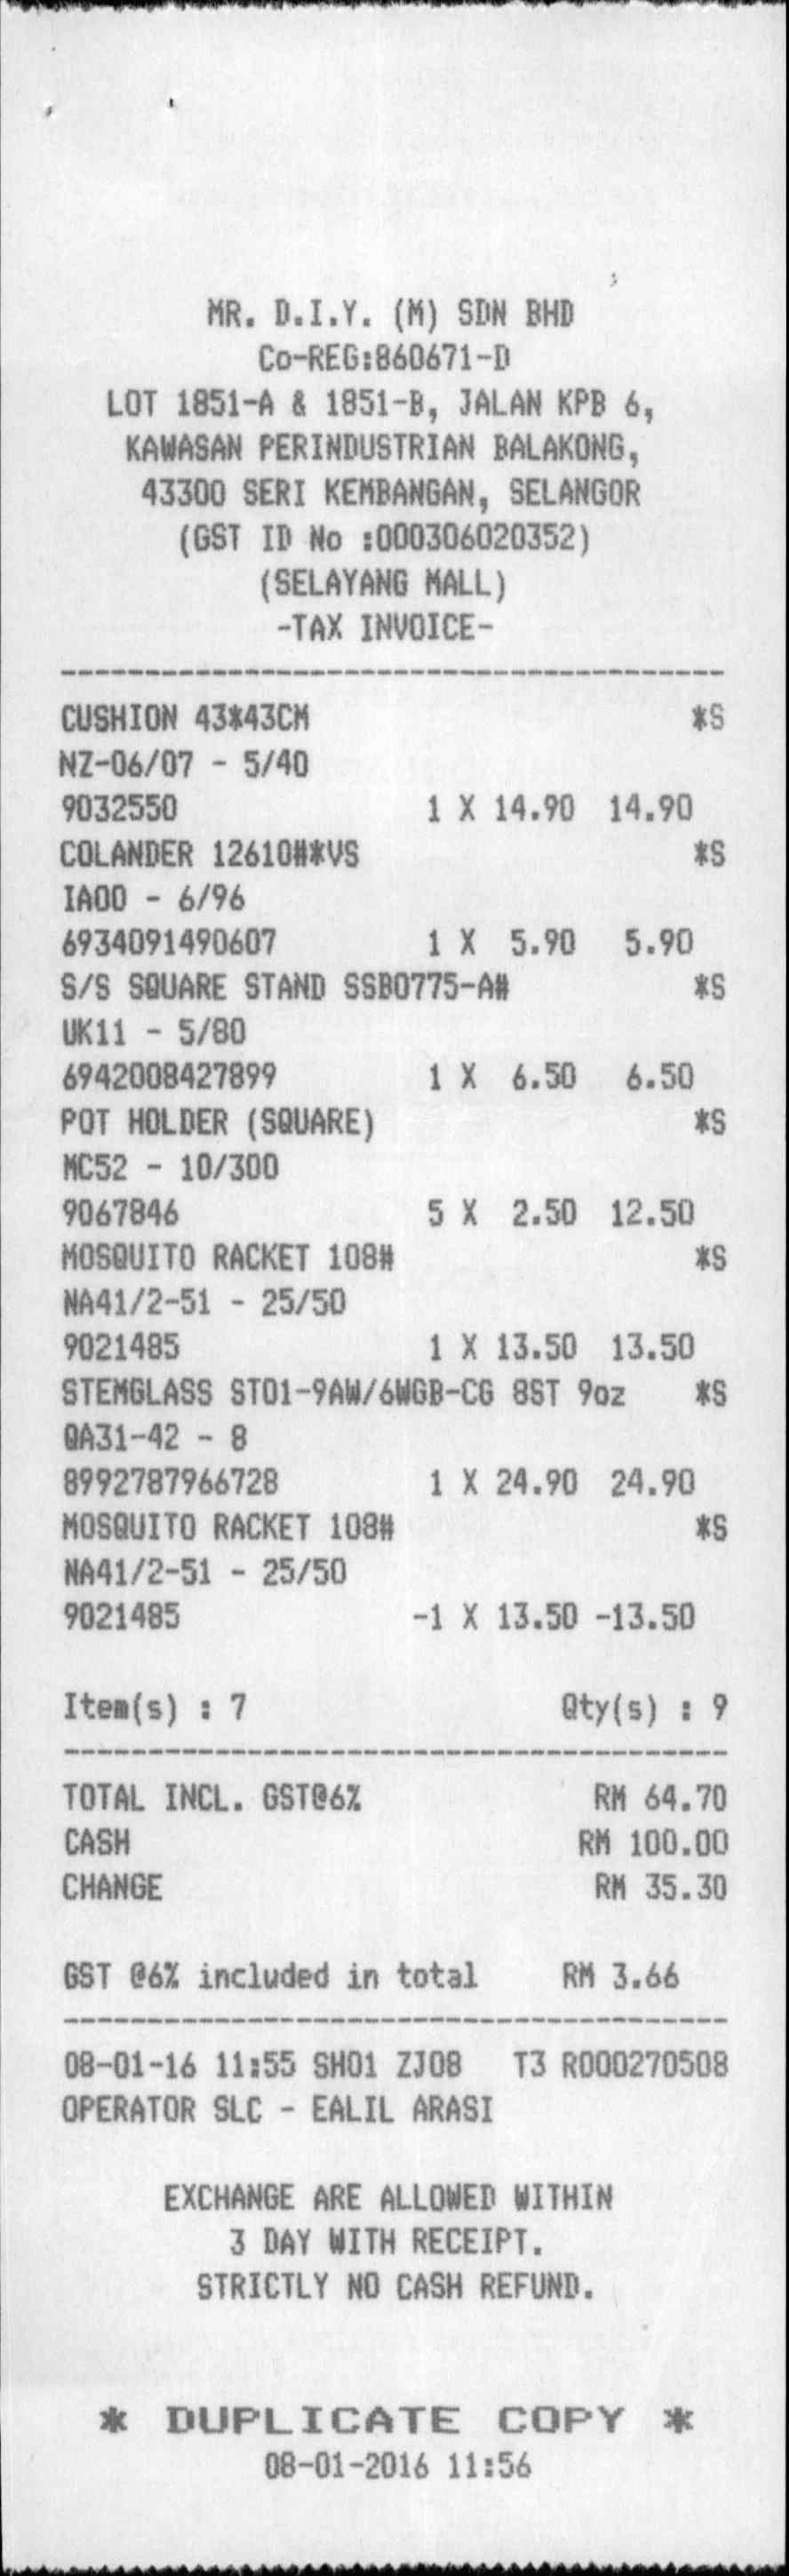
MR. D.I.Y. (M) SDN BHD
CO-REG:860671-D
LOT 1851-A & 1851-B, JALAN KPB 6,
KAWASAN PERINDUSTRIAN BALAKONG,
43300 SERI KEMBANGAN, SELANGOR
(GST ID NO :000306020352)
(SELAYANG MALL)
-TAX INVOICE-
CUSHION 43*43CM
NZ-06/07 - 5/40
9032550
COLANDER 12610#*VS
IA00 - 6/96
6934091490607
S/S SQUARE STAND SSB0775-A#
UK11 - 5/80
6942008427899
POT HOLDER (SQUARE)
MC52 - 10/300
9067846
MOSQUITO RACKET 108#
NA41/2-51 - 25/50
9021485
STEMGLASS ST01-9AW/6WGB-CG 8ST 9OZ
QA31-42 - 8
8992787966728
MOSQUITO RACKET 108#
NA41/2-51 - 25/50
9021485
ITEM(S) : 7
1 X 14.90
1 X
1 X
5 X
1 X 13.50
1 X 24.90
-1 X 13.50 -13.50
*S
*S
*S
*S
*S
*S
*S
QTY(S) : 9
TOTAL INCL. GST@6%
CASH
CHANGE
GST @6% INCLUDED IN TOTAL
RM 64.70
RM 100.00
RM 35.30
RM 3.66
08-01-16 11:55 SH01 ZJ08
OPERATOR SLC - EALIL ARASI
EXCHANGE ARE ALLOWED WITHIN
3 DAY WITH RECEIPT.
STRICTLY NO CASH REFUND.
14.90
5.90
5.90
6.50
6.50
2.50
12.50
13.50
24.90
T3 R000270508
* DUPLICATE COPY *
08-01-2016 11:56